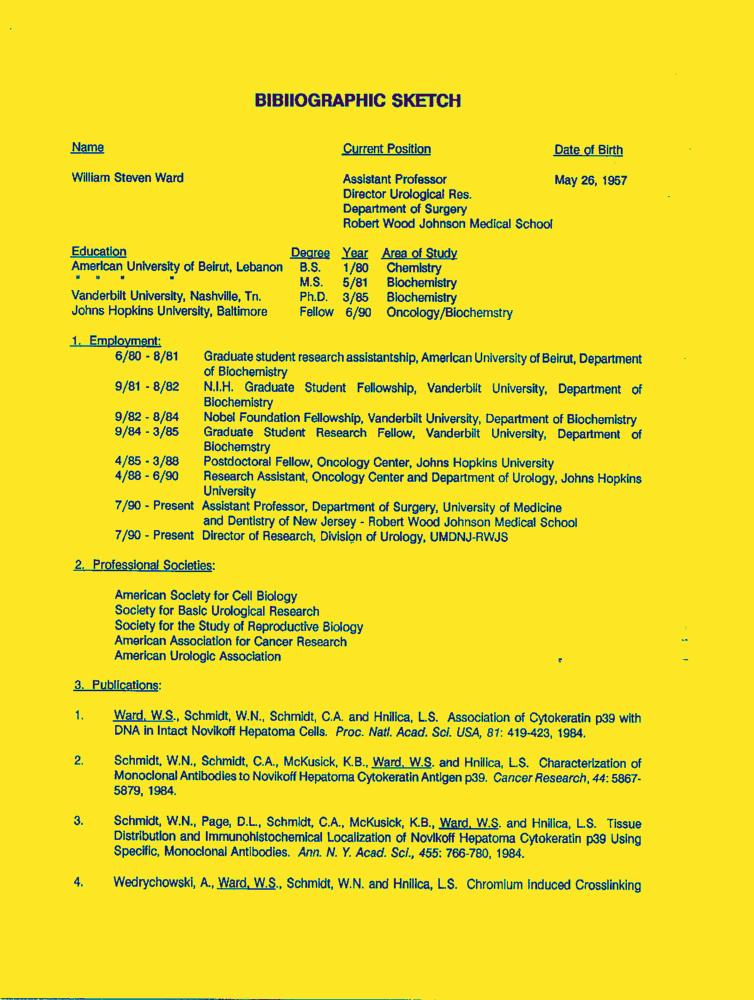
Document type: Resume-Doc